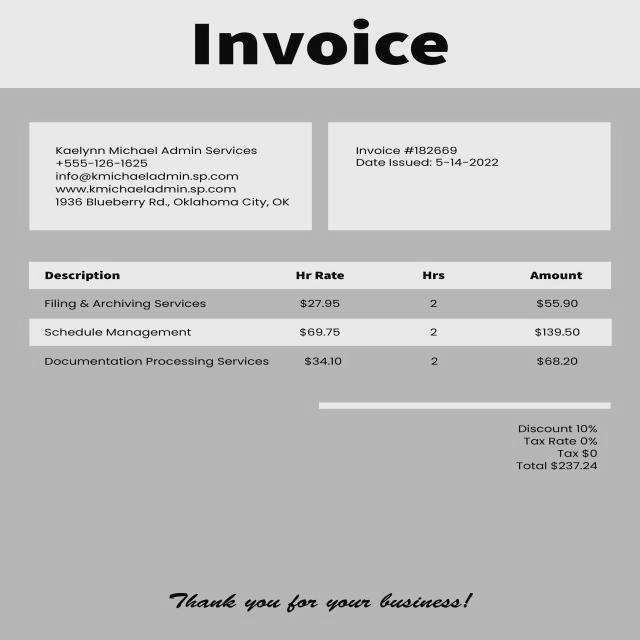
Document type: Invoice